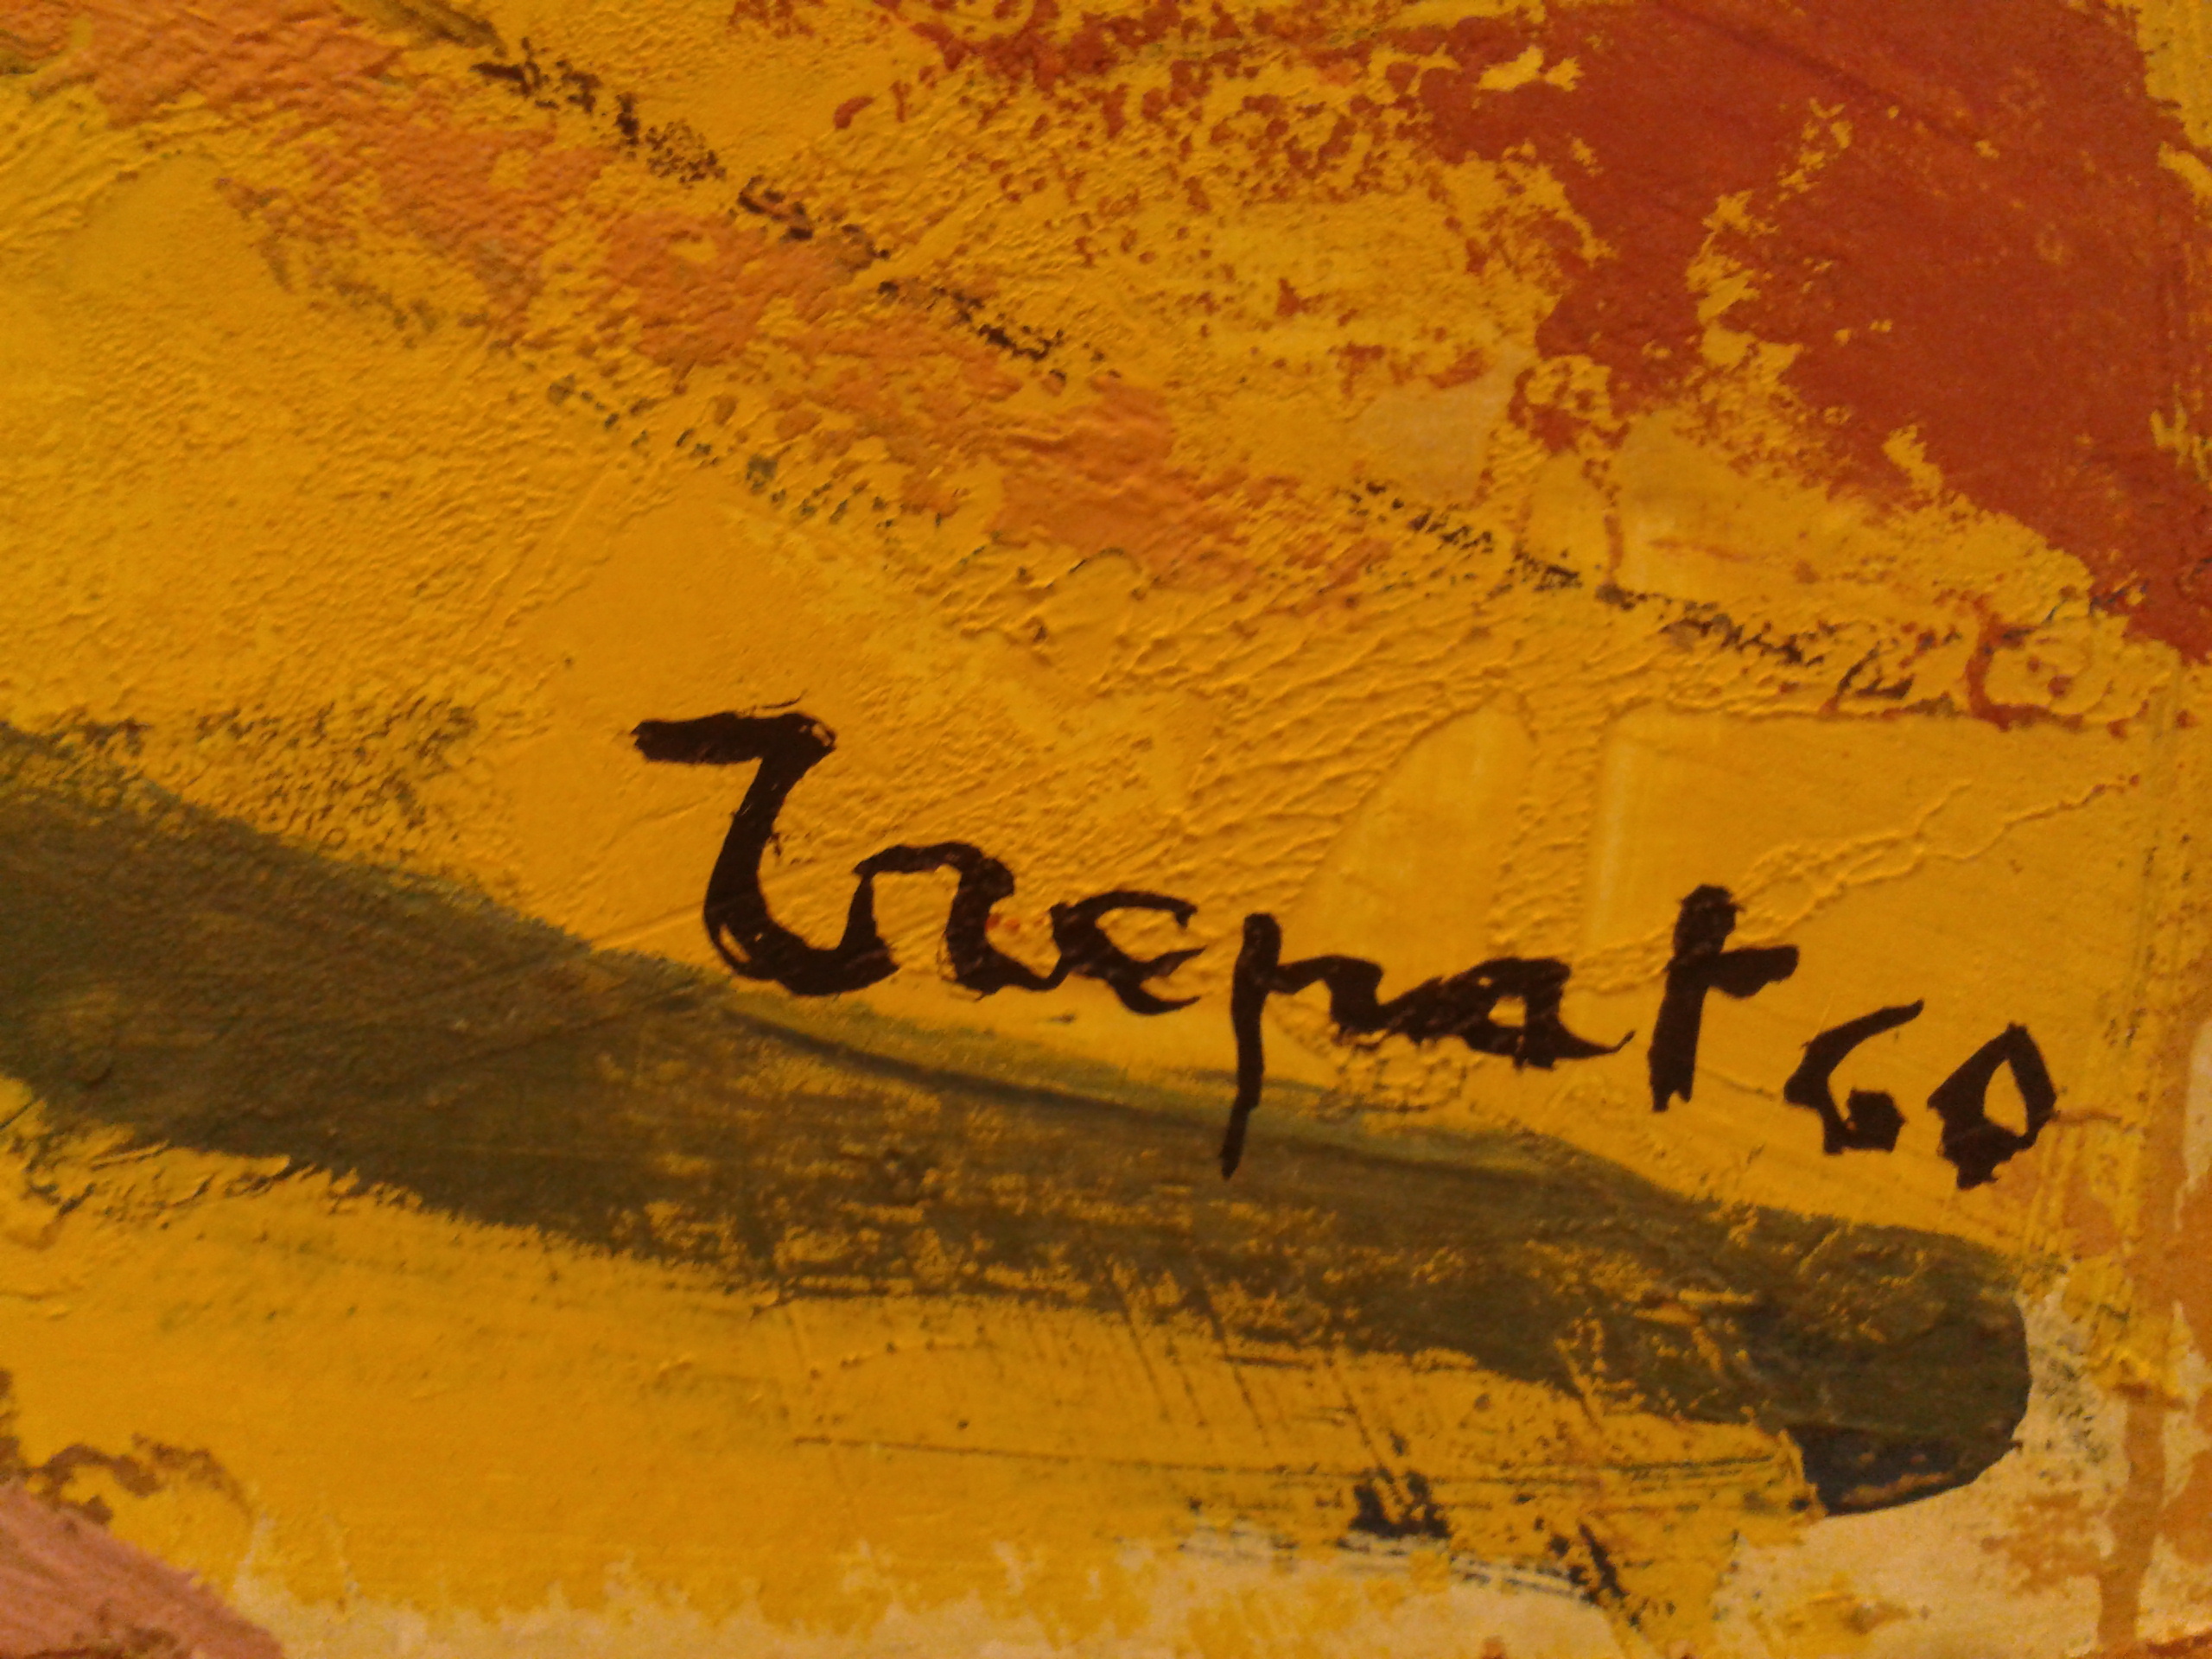
Signature of: lluís trepat i padró